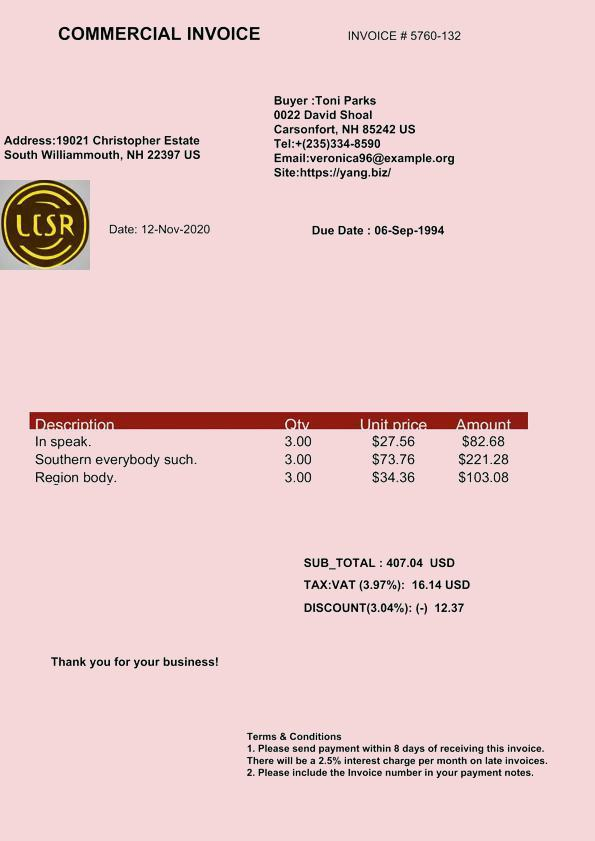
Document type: Invoice